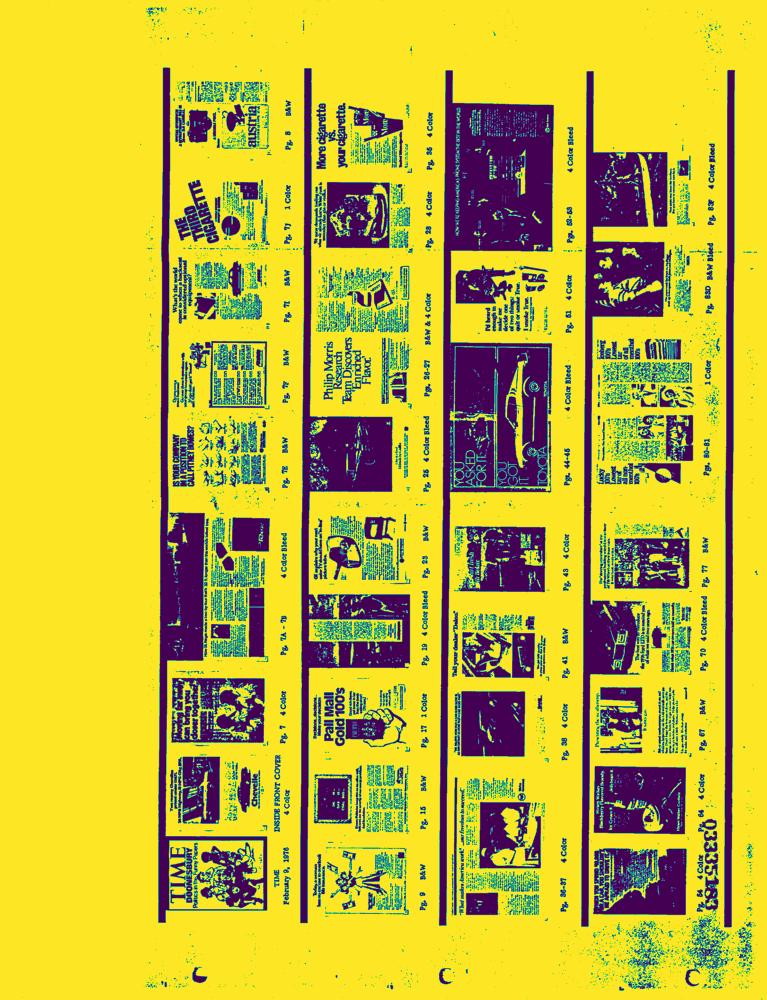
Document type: AD